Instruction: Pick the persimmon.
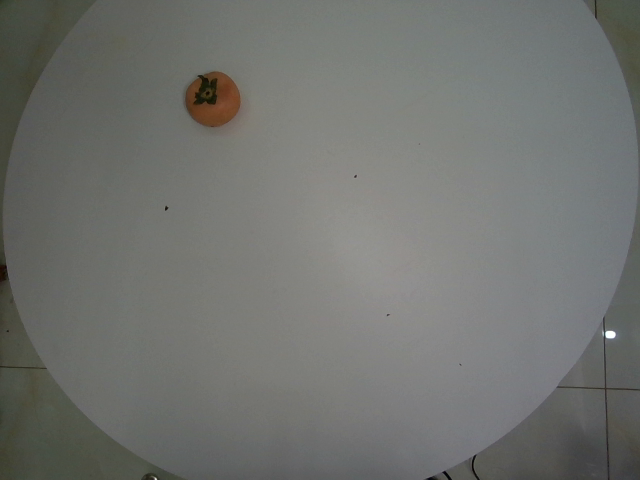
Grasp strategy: vertical